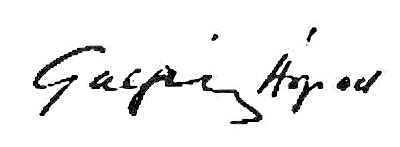
Signature of: árpád galgóczy